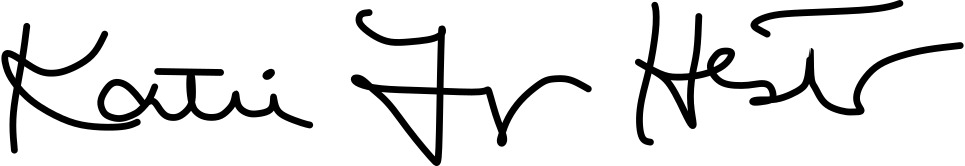
Signature of: katie fry hester